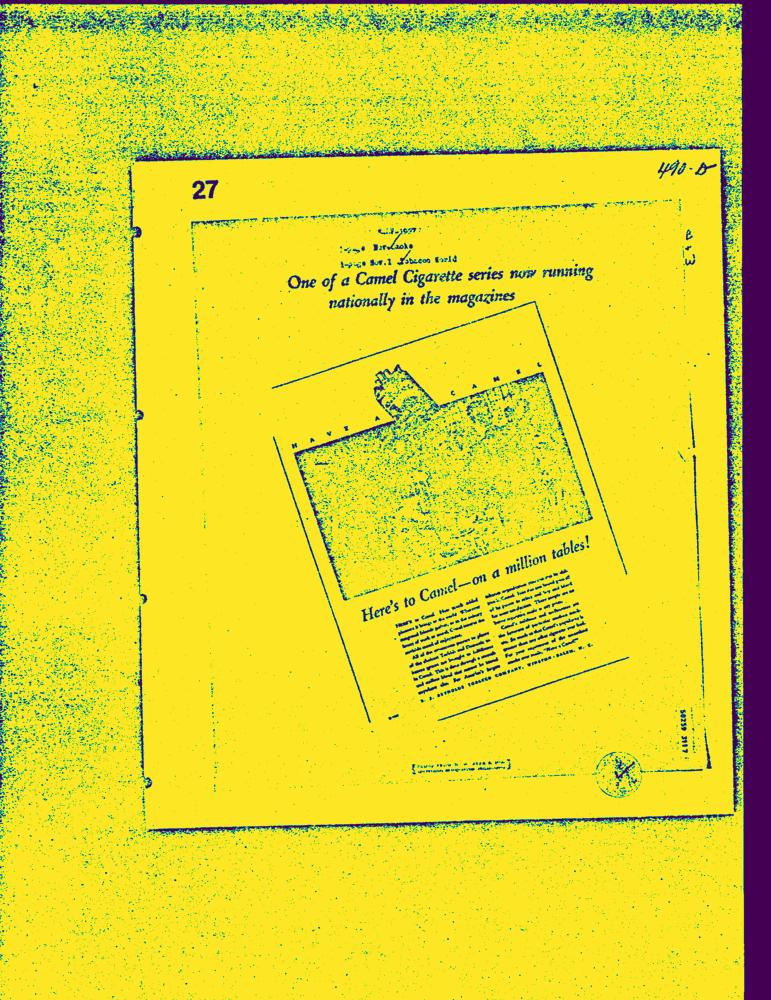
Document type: AD